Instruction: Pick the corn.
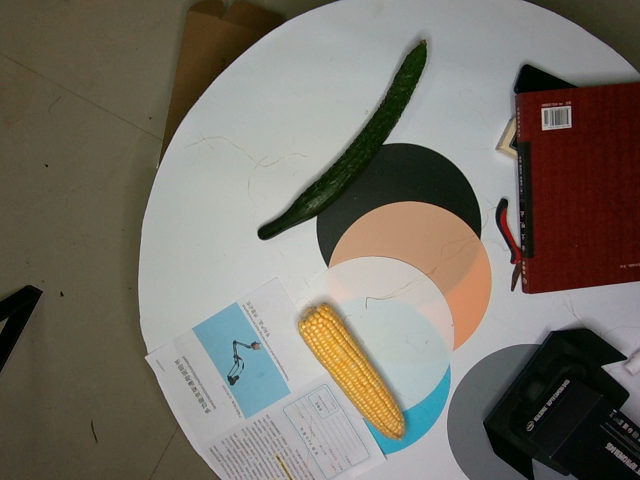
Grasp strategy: vertical